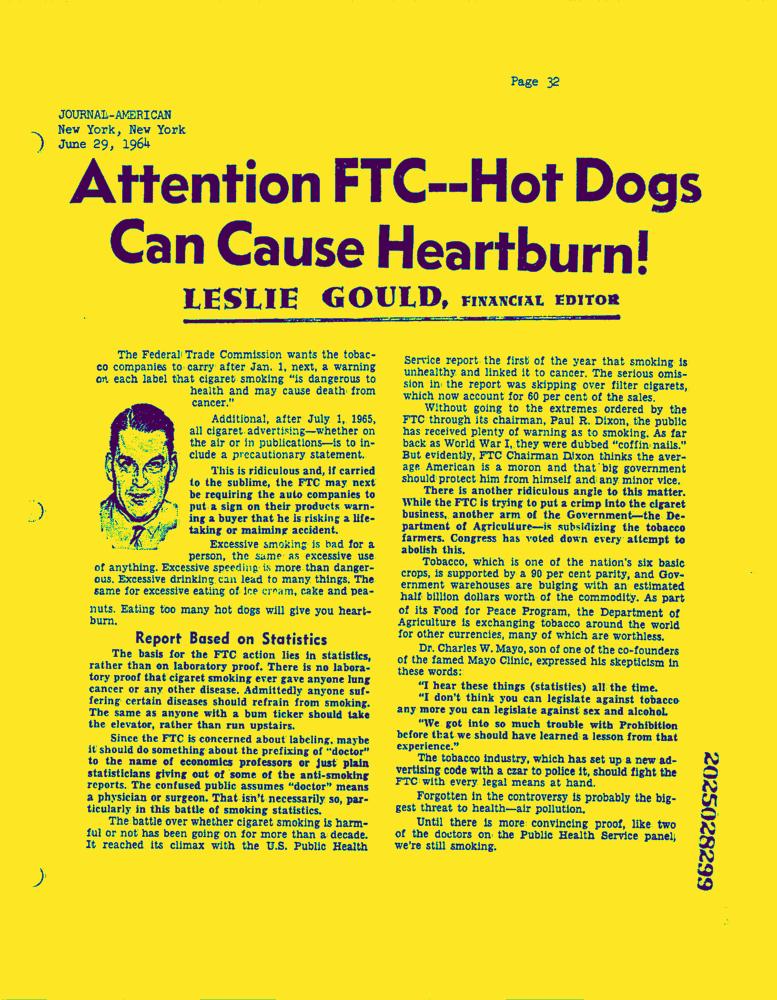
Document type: News-Article